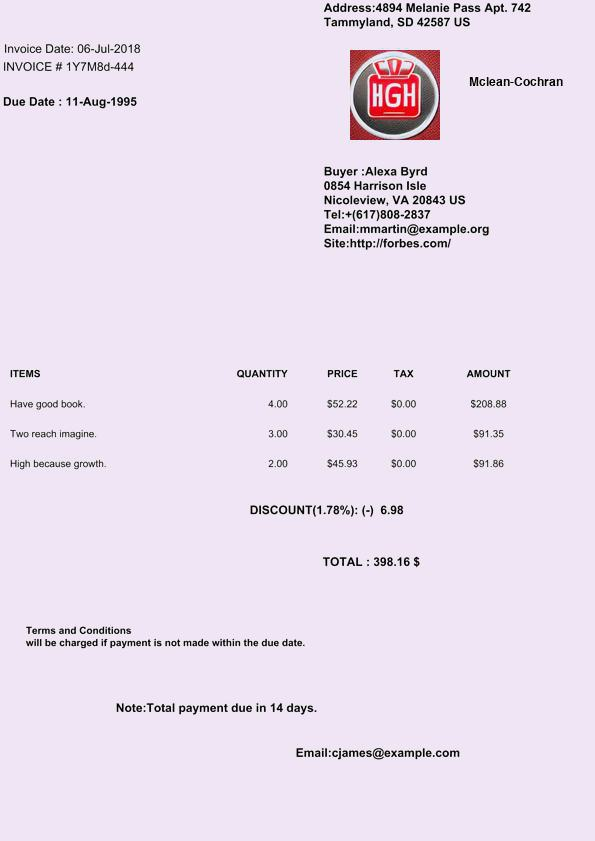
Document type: Invoice